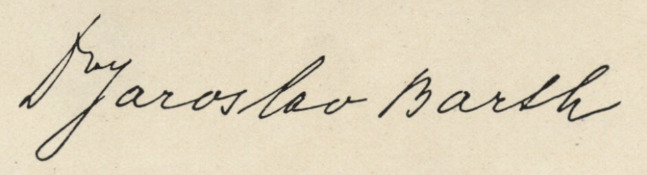
Signature of: jaroslav barth